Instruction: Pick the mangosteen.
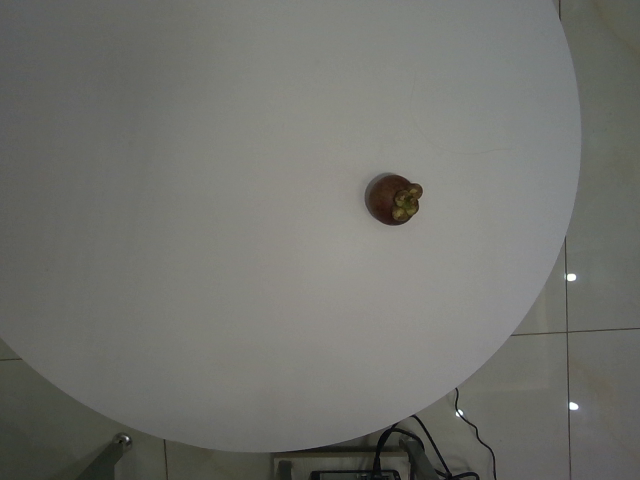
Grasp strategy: vertical